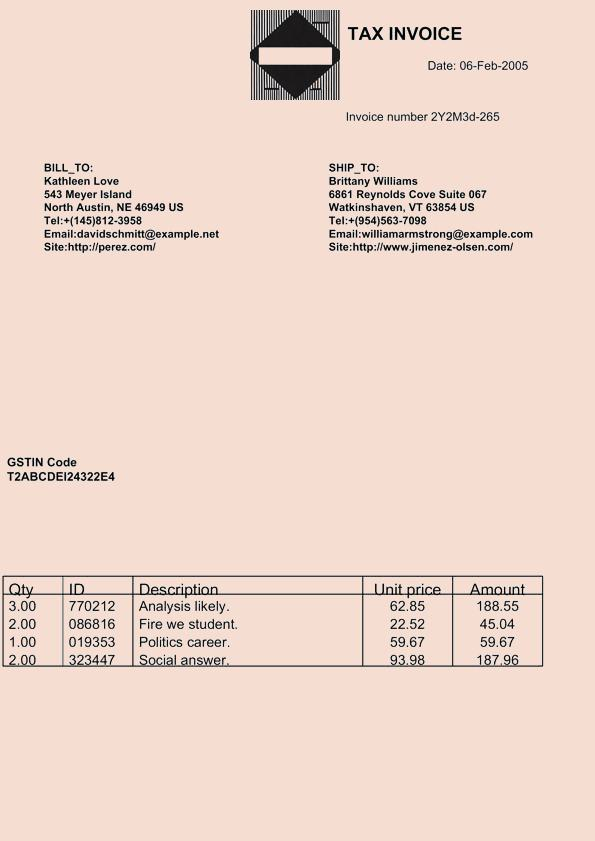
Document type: Invoice